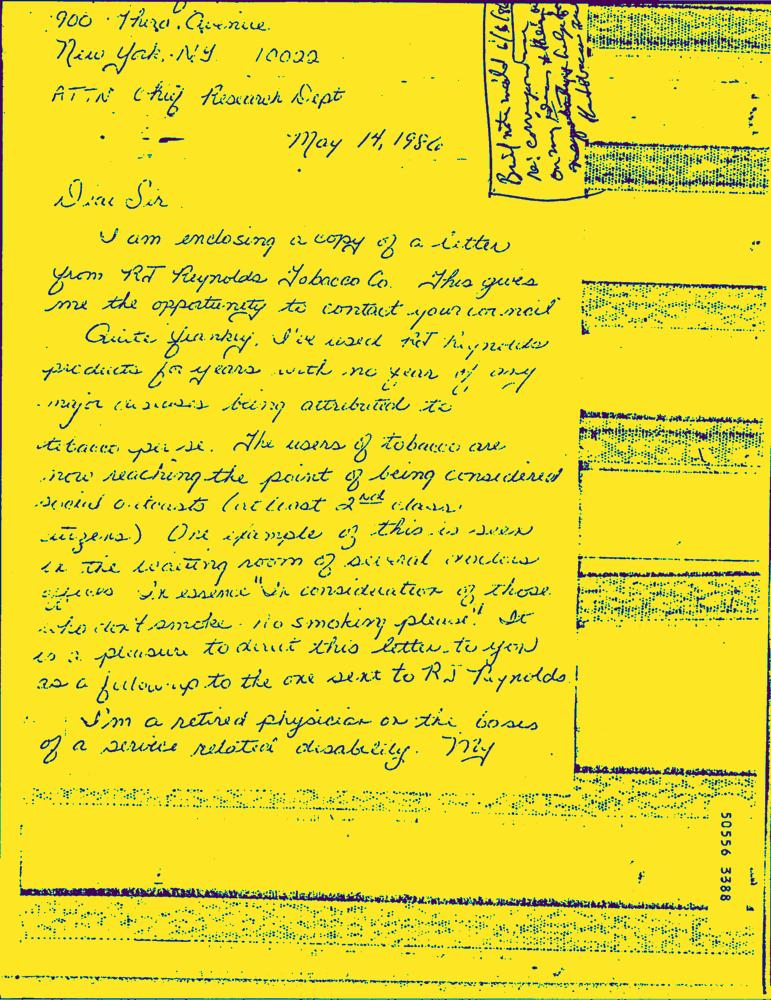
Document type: Hand-Written